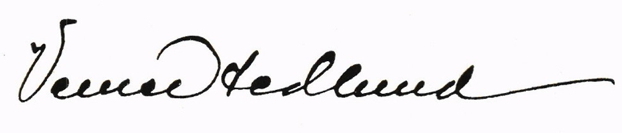
Signature of: verner hedlund